Question: What was observed in the imaging?
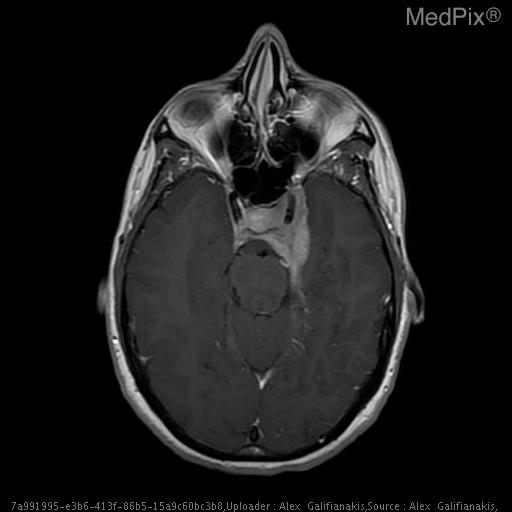
Answer: The imaging shows Avidly enhancing suprasellar mass distinct from the pituitary measuring approximately 3.3 x 2.5 x 3.5 cm. The mass surrounds the left cavernous internal carotid artery extending into the medial aspect of the right cavernous sinus.

The tumor extends anteriorly to the left orbital apex.  There is suprasellar and pontine cistern extension also coursing along the posterior margin of the majority of the clivus. There is posterior extension of the mass surrounding the left 5th cranial nerve involving Meckel's cave as well as surrounding the cisternal portion of the 5th cranial nerve. The mass extends to but not definitely within the left foramen ovale involving the left foramen rotundum as well. The mass abuts the left margin of the basilar artery and the left anterior margin of the mid brain. It extends into the posterior-superior aspect of the sphenoid sinus as well.

A fluid intensity, non-enhancing structure is seen along the posterior margin of the above described mass filling the superior pontine cistern with extension into the left suprasellar cistern measuring 2.3x1.5x1.2 cm. The mass involves the left cavernous sinus, surrounds the carotid, and extends forward to the orbital apex, and backward to the tentorium and clivus..